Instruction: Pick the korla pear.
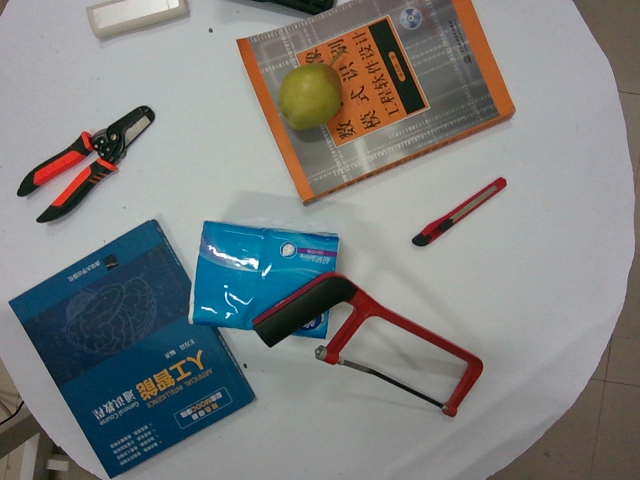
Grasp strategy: vertical